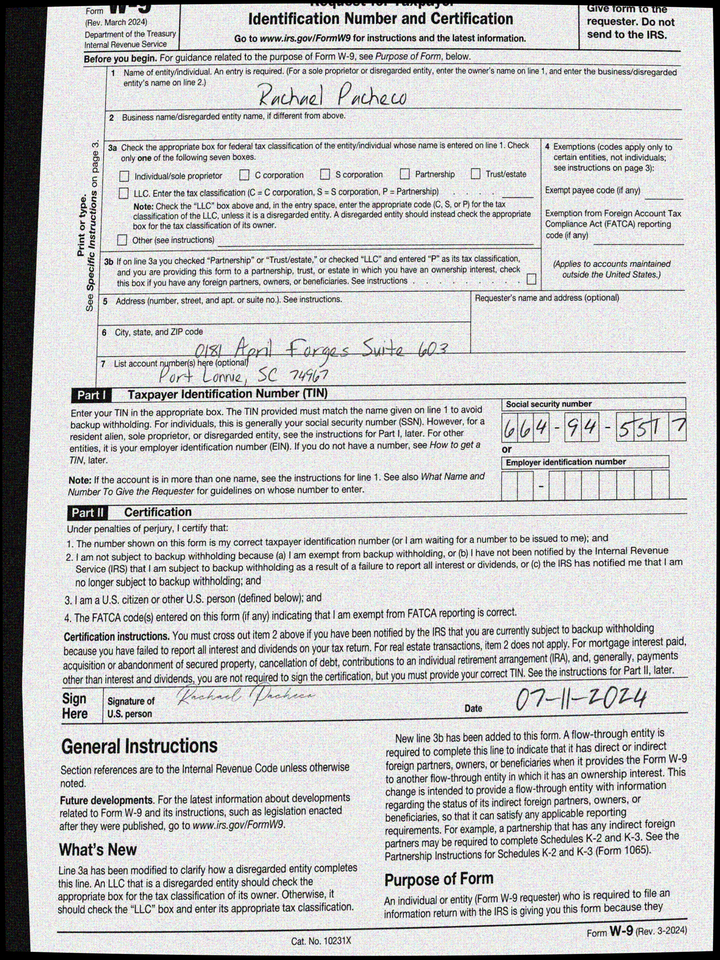
adr1: 0181 April Forges Suite 603
adr2: Port Lonnie, SC 74967
cbx: no
ssn: 664945517
enm: Rachael Pacheco
sdt: 07-11-2024